Question: What are the imaging findings?
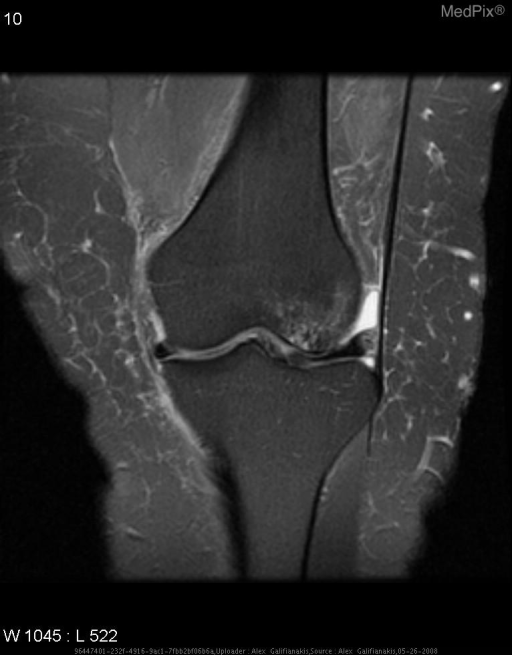
Answer: The imaging shows Radiographs demonstrate an area of subchondral collapse with subchondral sclerosis in the weight bearing surface of the left lateral femoral condyle.  MRI further illustrates osteonecrotic focus (low T1 and low T2 signal) with surrounding edema.  Early in the disease process, some degree of T2 and PD hyperintensity can be seen.  Also, surrounding edema can sometimes mask areas of subchondral sclerosis. Osteonecrotic focus demonstrated as low T2 signal with a larger area of surrounding marrow edema evident..